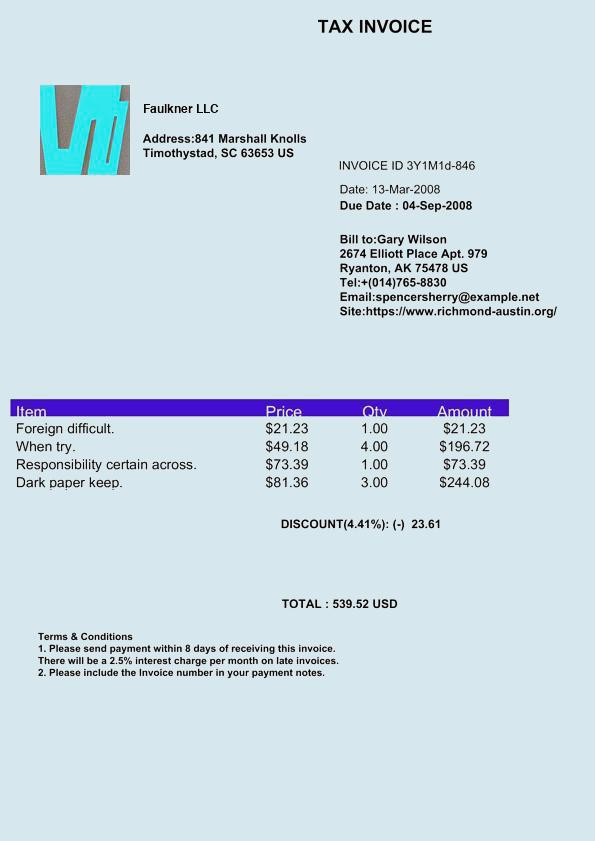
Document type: Invoice